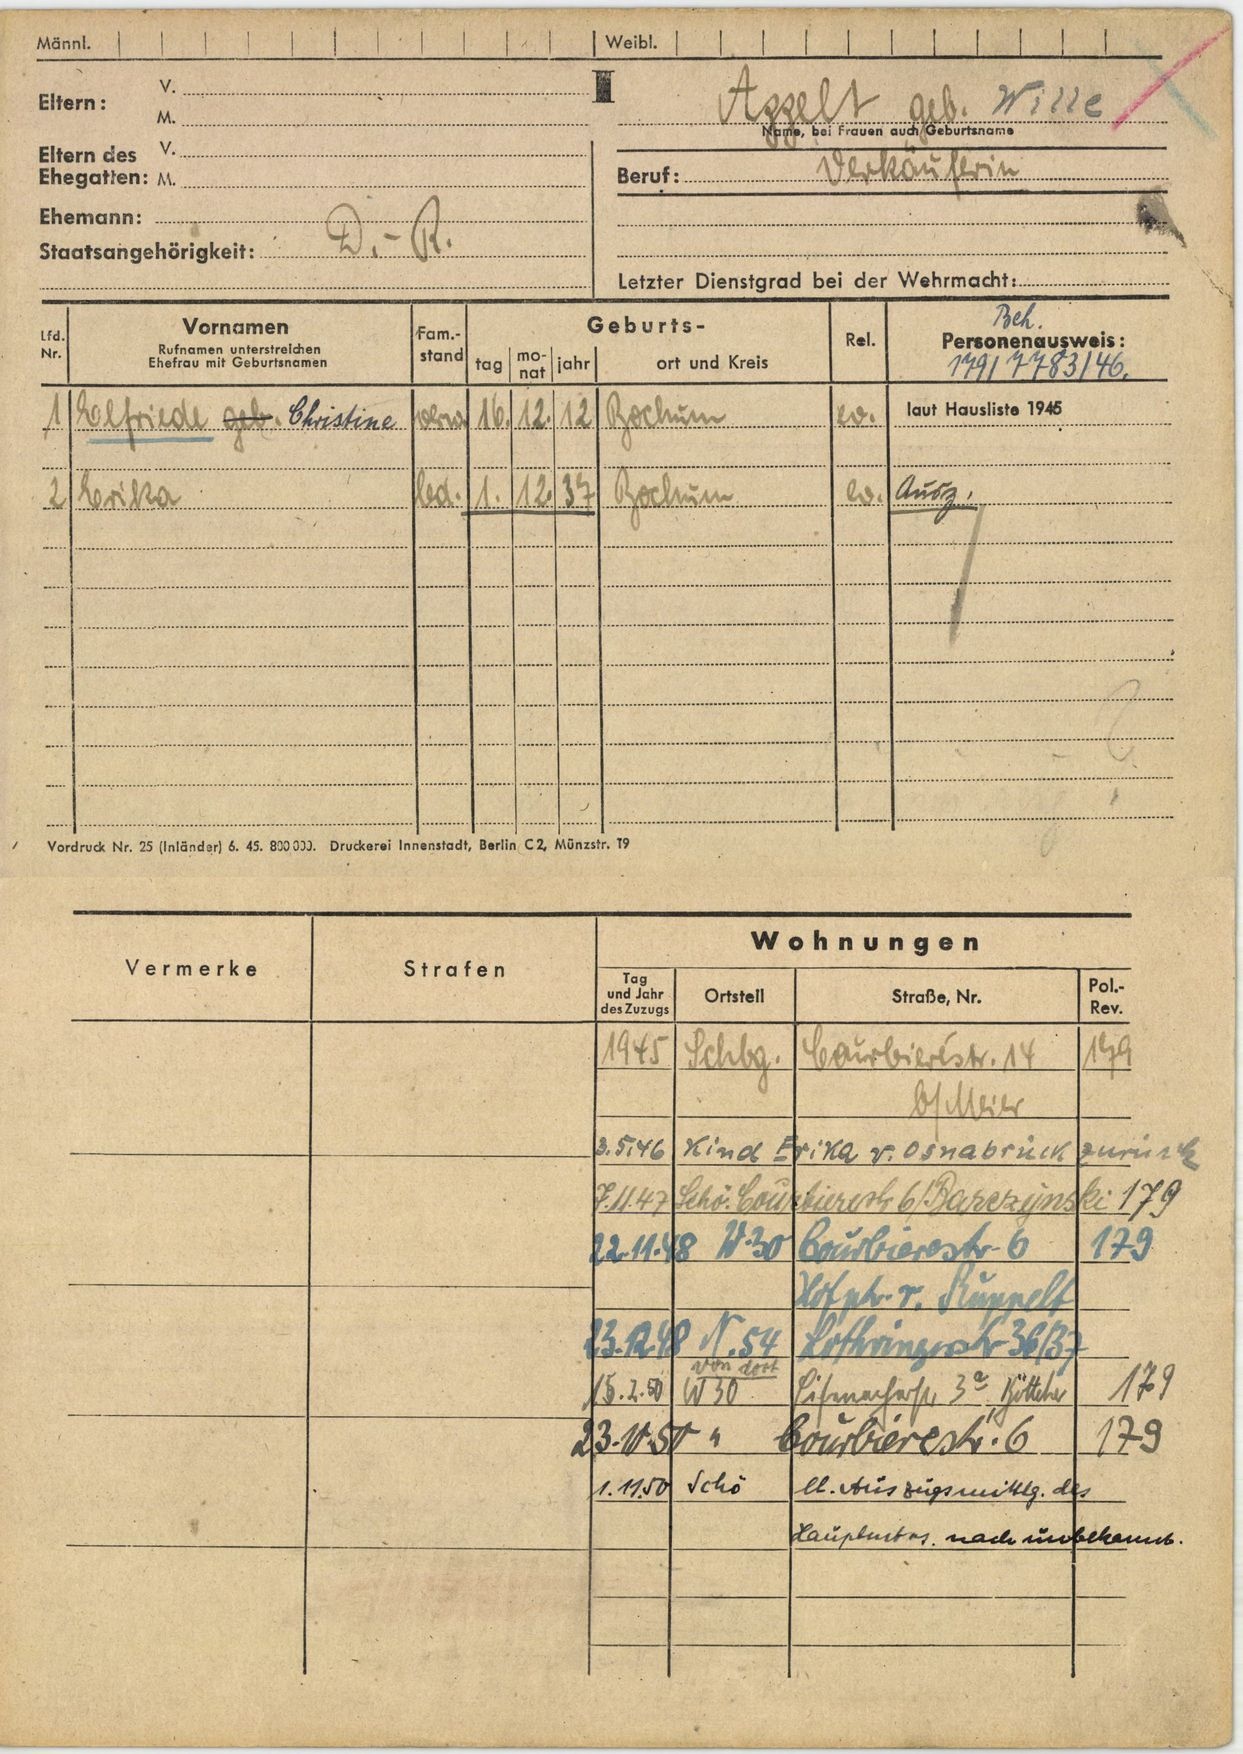
Appelt geb. Wille